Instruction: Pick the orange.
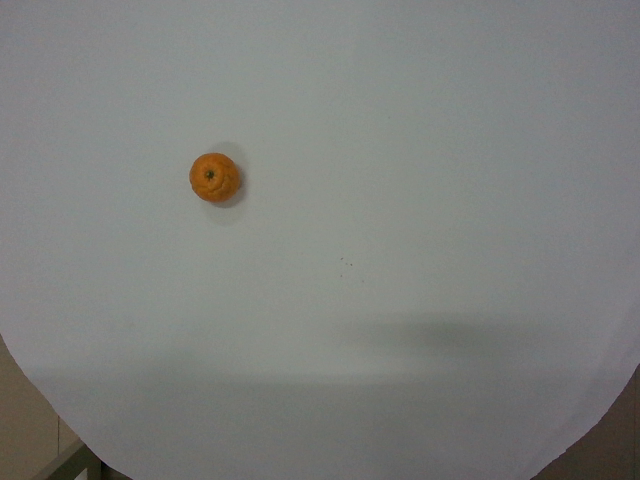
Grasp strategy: vertical